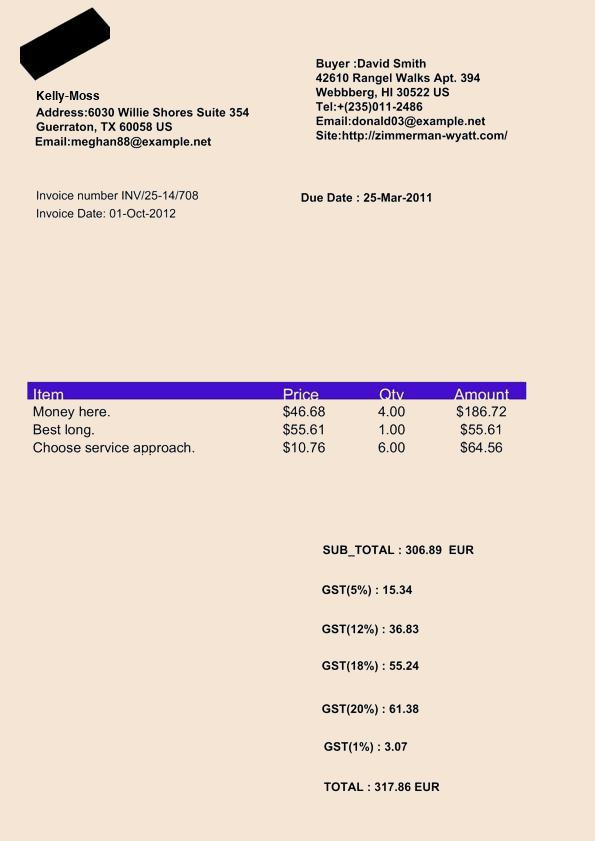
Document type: Invoice